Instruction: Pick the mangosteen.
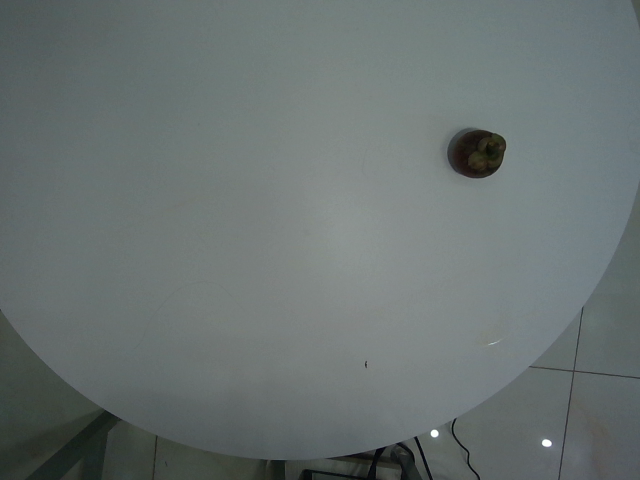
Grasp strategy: vertical